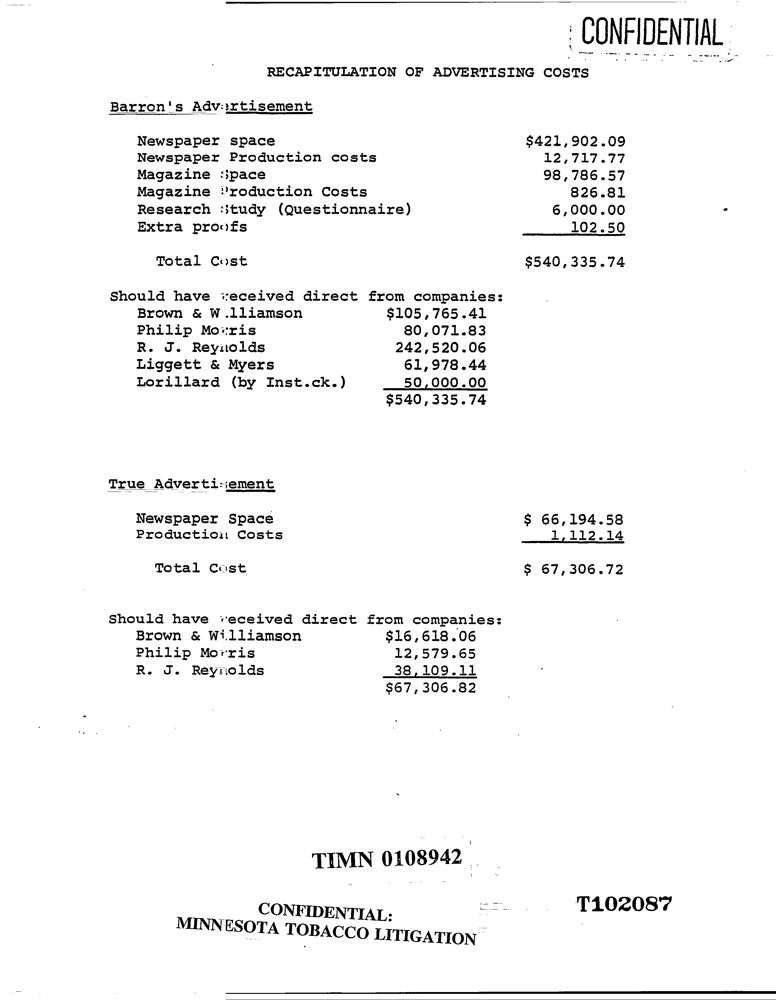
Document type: Invoice